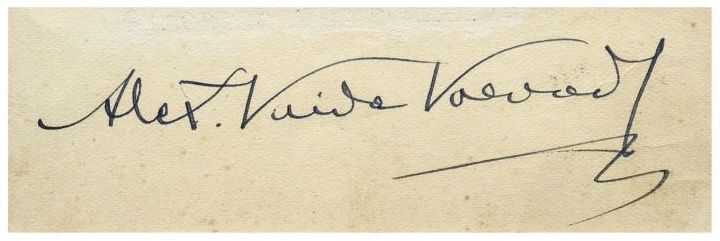
Signature of: alexandru vaida voevod